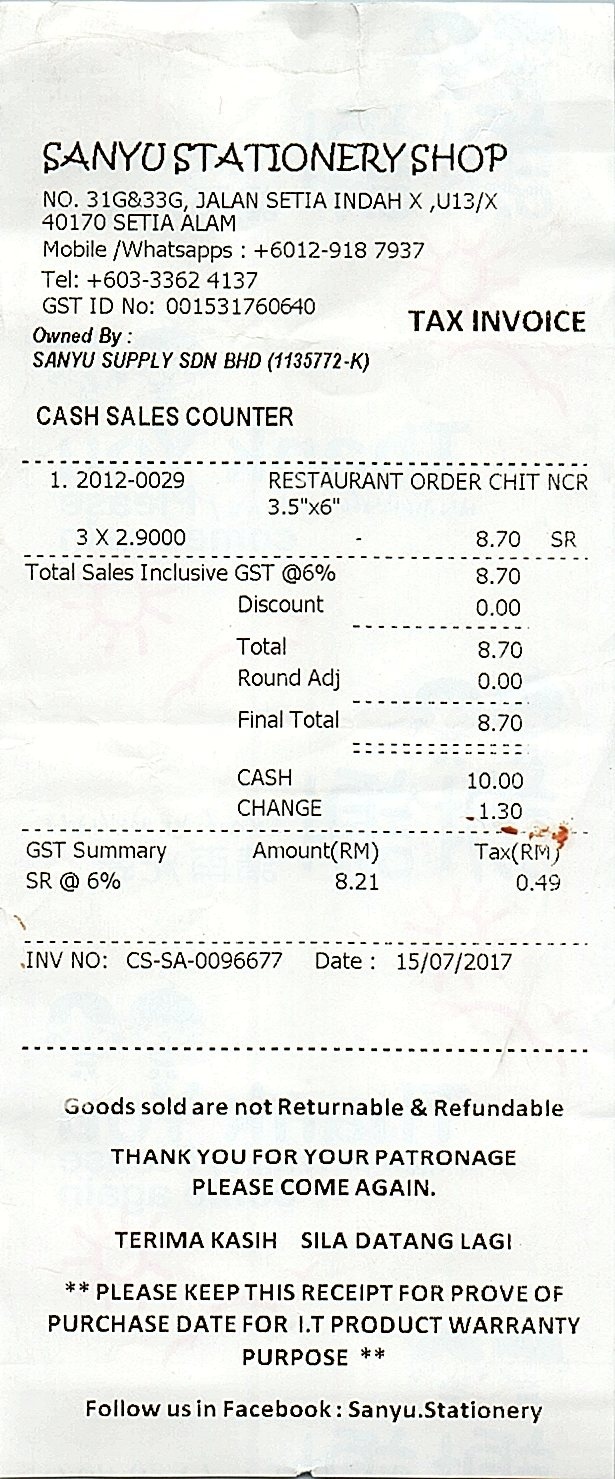
SANYU STATIONERY SHOP
NO. 31G&33G, JALAN SETIA INDAH X ,U13/X
40170 SETIA ALAM
MOBILE /WHATSAPPS : +6012-918 7937
TEL: +603-3362 4137
GST ID NO: 001531760640
TAX INVOICE
OWNED BY :
SANYU SUPPLY SDN BHD (1135772-K)
CASH SALES COUNTER
1. 2012-0029
3 X 2.9000
RESTAURANT ORDER CHIT NCR
3.5"X6"
8.70
SR
TOTAL SALES INCLUSIVE GST @6%
DISCOUNT
TOTAL
ROUND ADJ
FINAL TOTAL
CASH
CHANGE
8.70
0.00
8.70
0.00
8.70
10.00
1.30
GST SUMMARY
AMOUNT(RM)
TAX(RM)
SR @ 6%
8.21
0.49
INV NO: CS-SA-0096677
DATE : 15/07/2017
GOODS SOLD ARE NOT RETURNABLE & REFUNDABLE
THANK YOU FOR YOUR PATRONAGE
PLEASE COME AGAIN.
TERIMA KASIH SILA DATANG LAGI
** PLEASE KEEP THIS RECEIPT FOR PROVE OF
PURCHASE DATE FOR I.T PRODUCT WARRANTY
PURPOSE **
FOLLOW US IN FACEBOOK : SANYU.STATIONERY